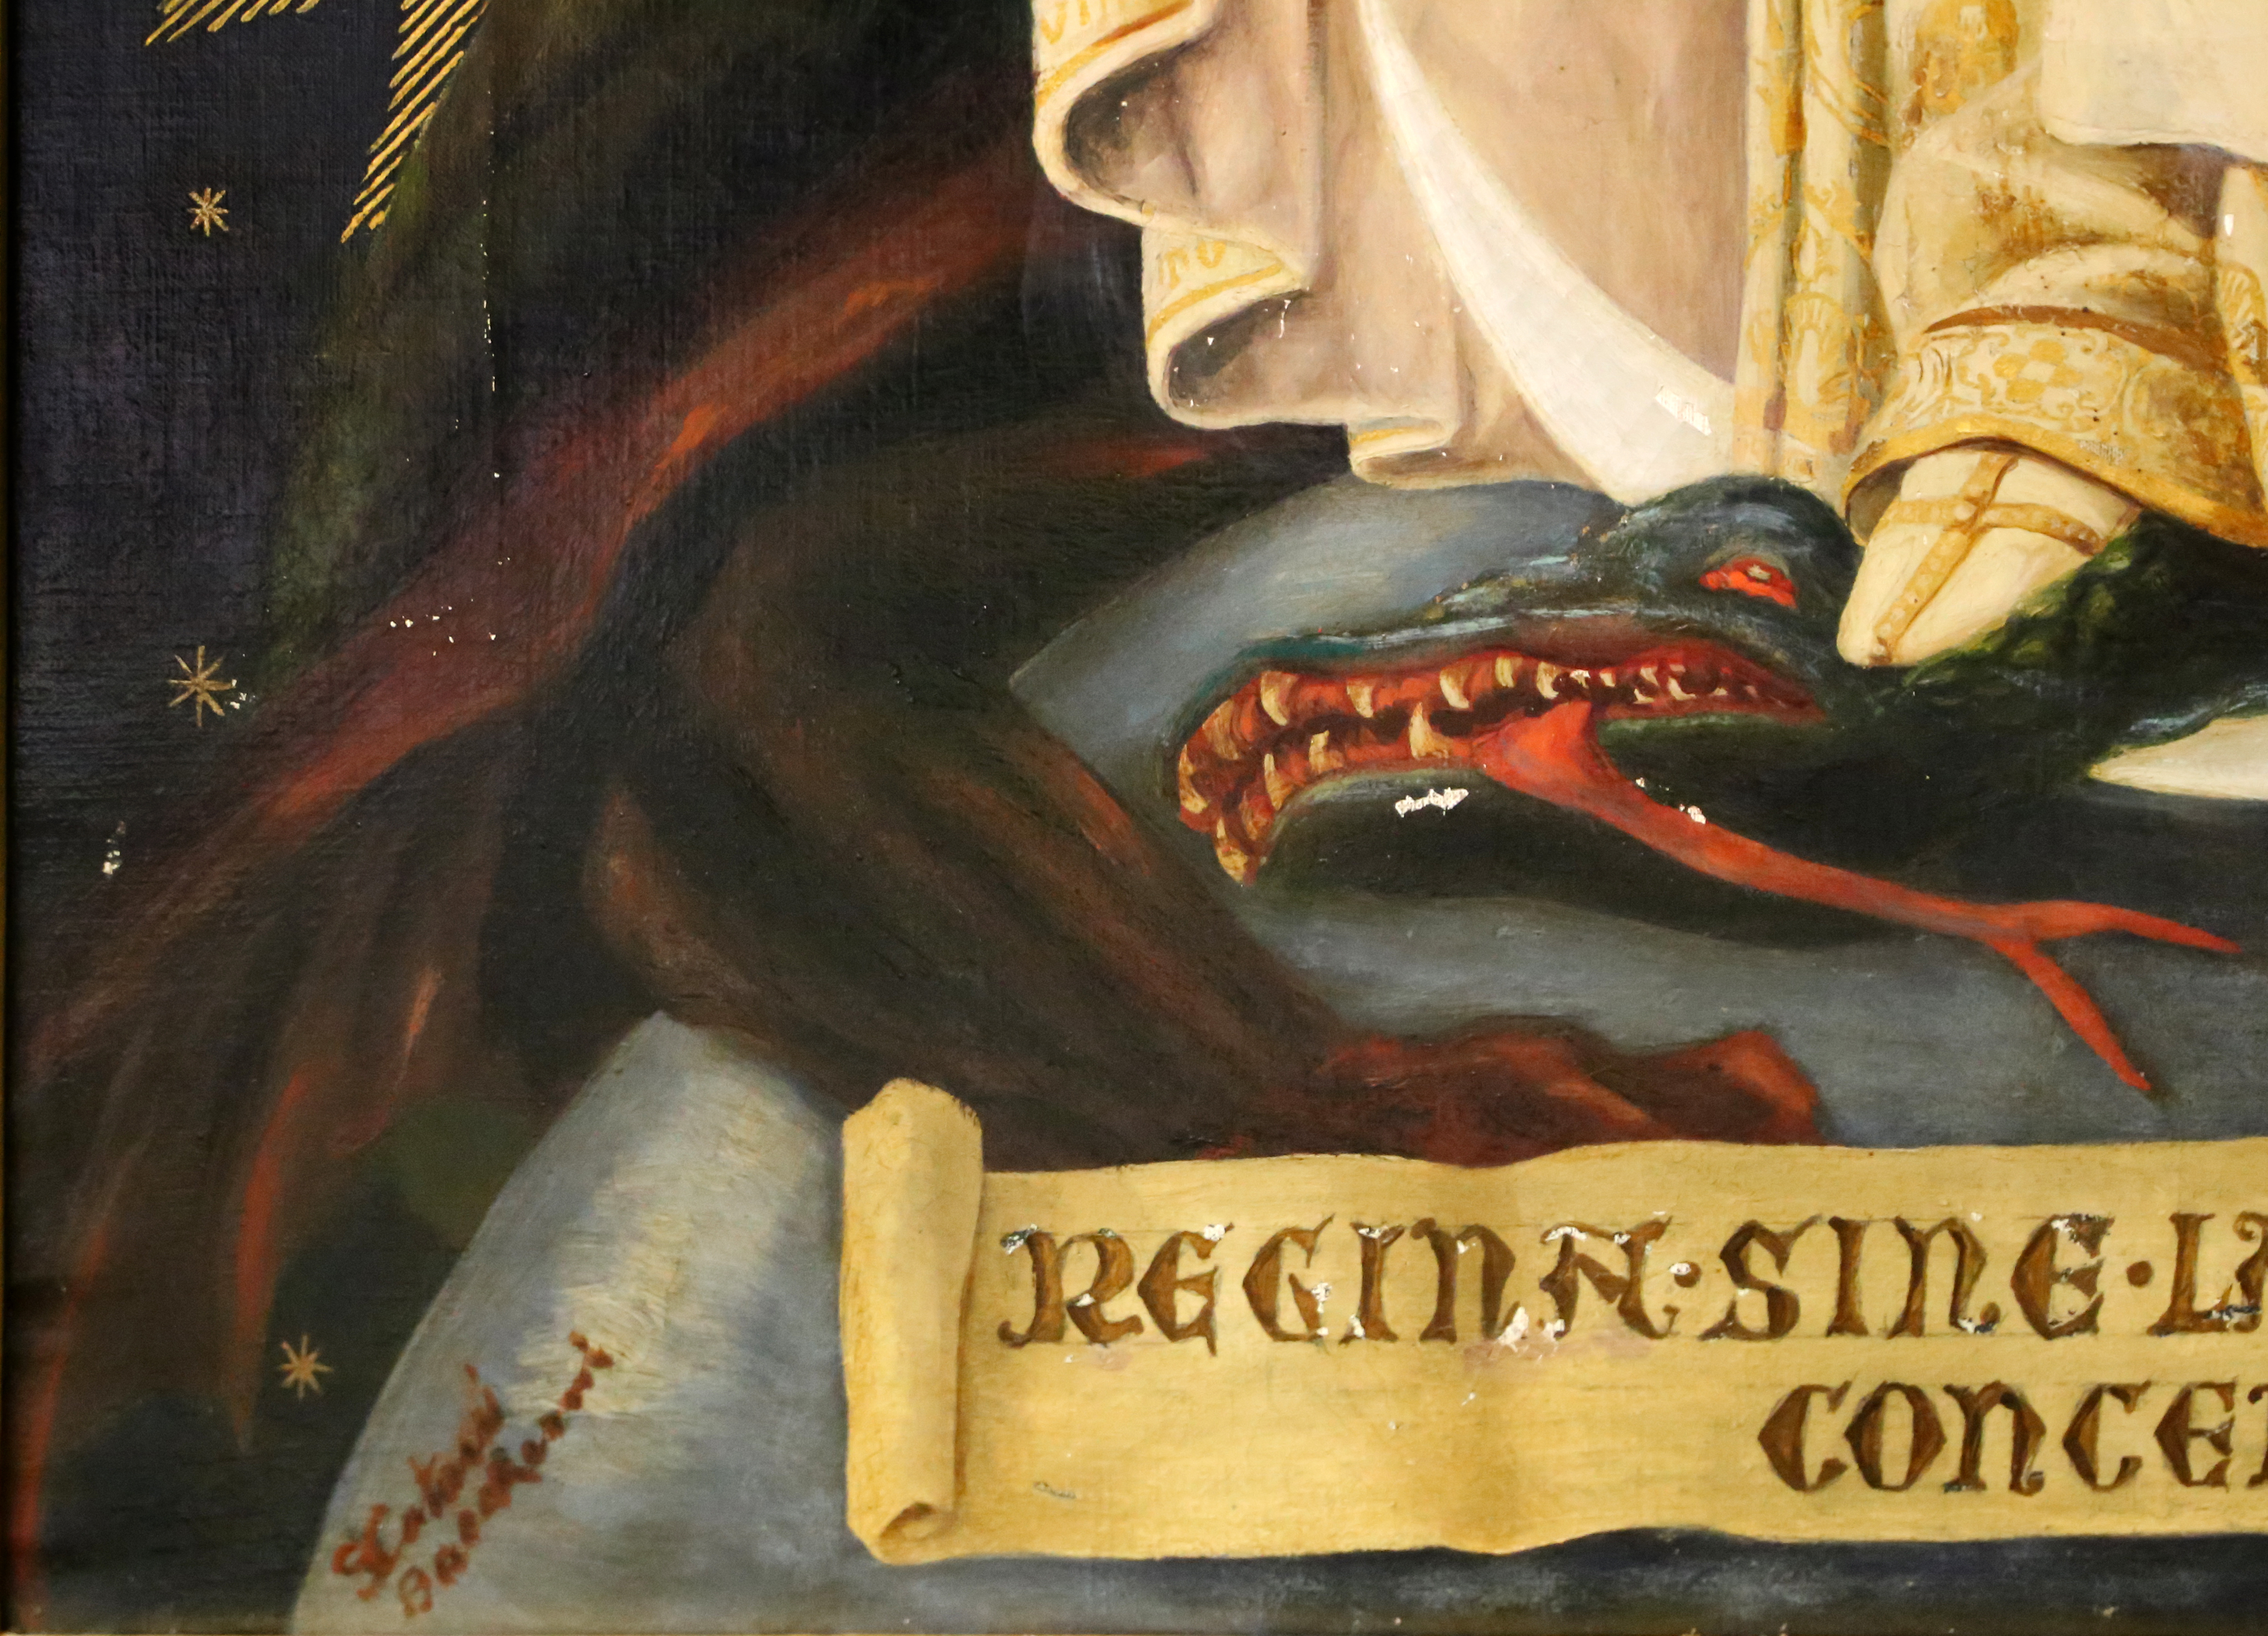
Signature of: giuseppe catani chiti